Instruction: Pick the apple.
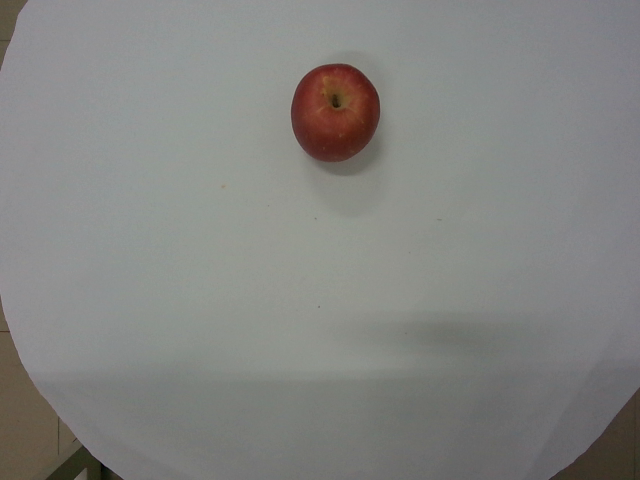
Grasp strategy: vertical